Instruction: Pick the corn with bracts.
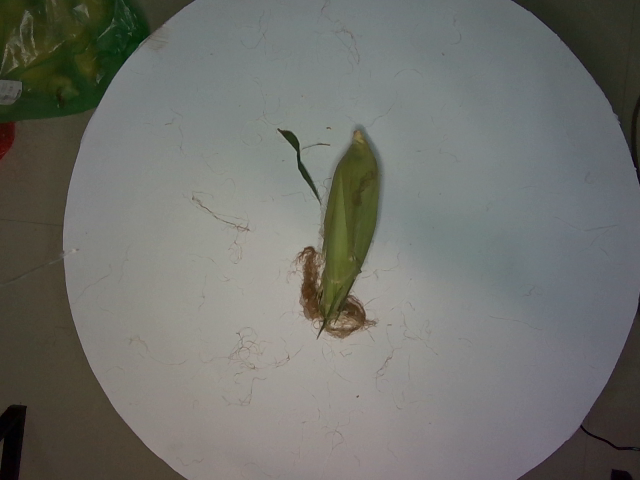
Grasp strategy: vertical